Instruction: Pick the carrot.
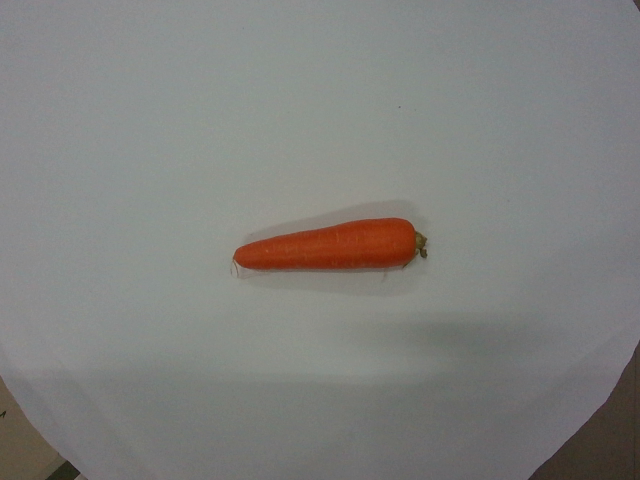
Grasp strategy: vertical